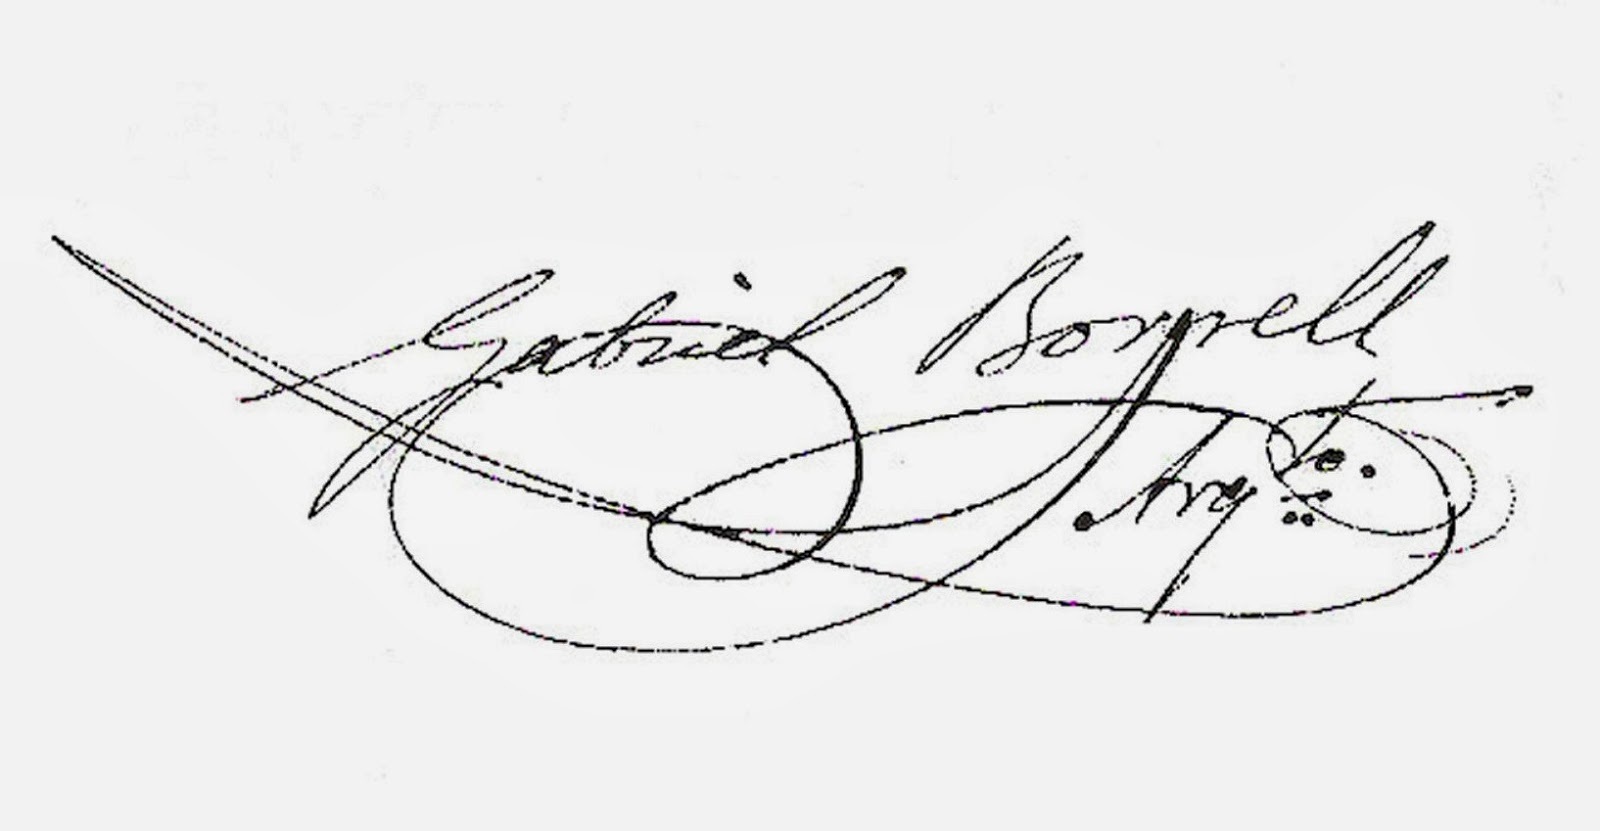
Signature of: gabriel borrell i cardona